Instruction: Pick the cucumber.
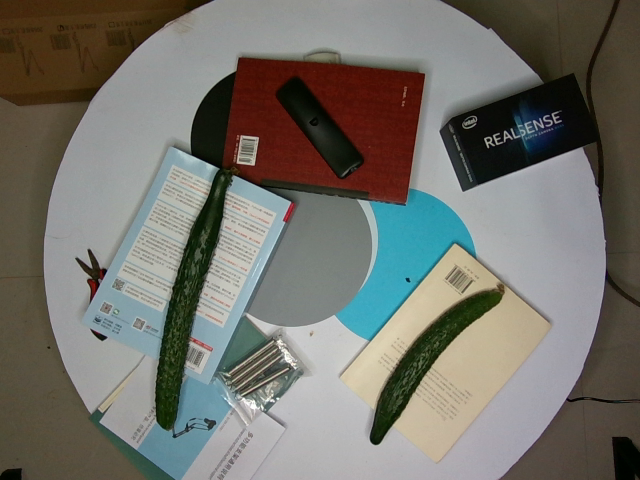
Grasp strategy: vertical